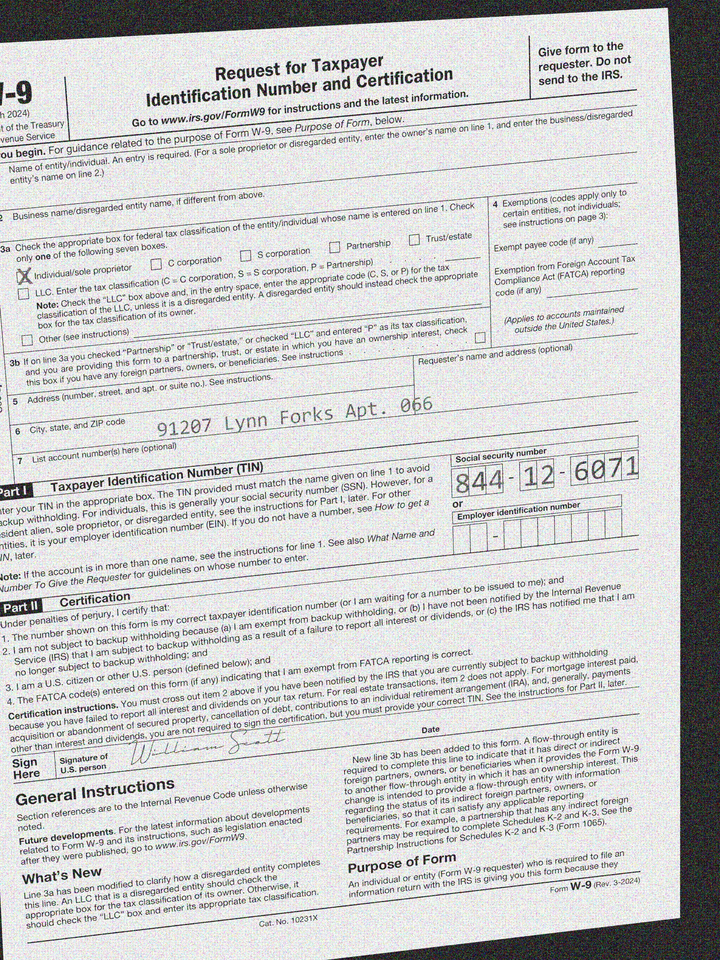
adr1: 91207 Lynn Forks Apt. 066
cbx: yes
ssn: 844126071